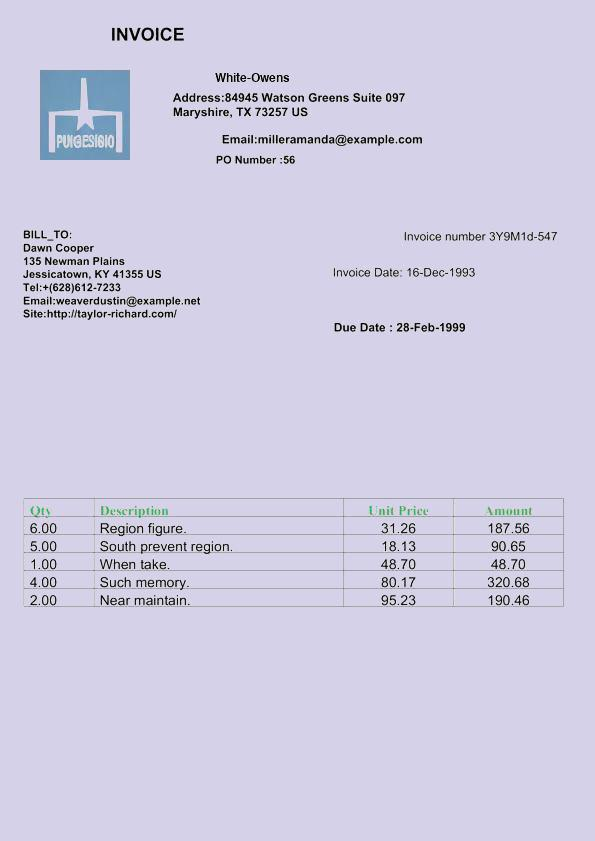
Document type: Invoice